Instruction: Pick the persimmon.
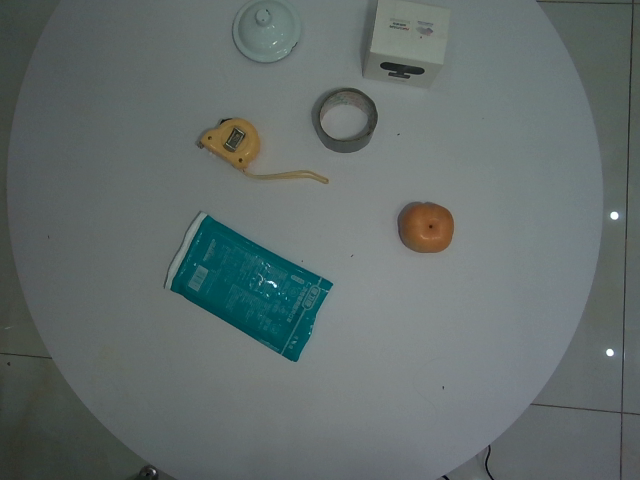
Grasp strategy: vertical